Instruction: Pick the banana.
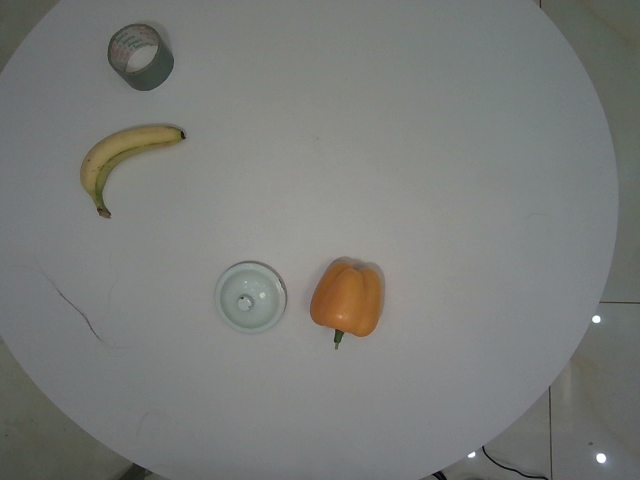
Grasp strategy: vertical